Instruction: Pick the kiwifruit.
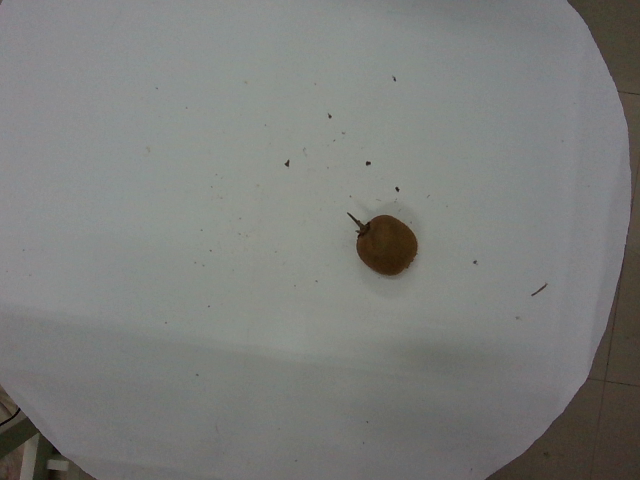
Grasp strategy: vertical